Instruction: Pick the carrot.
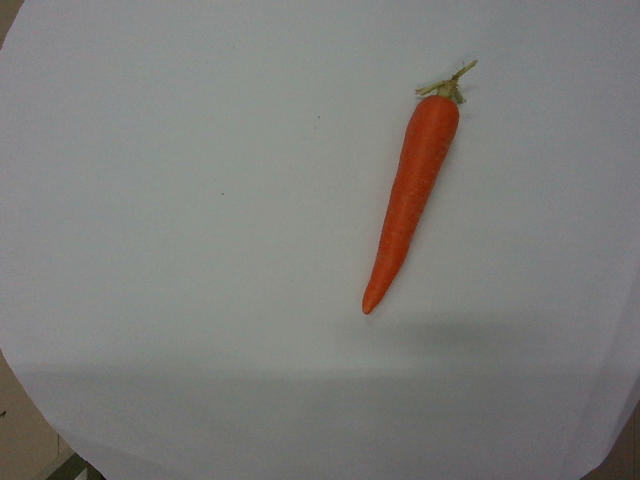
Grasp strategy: vertical